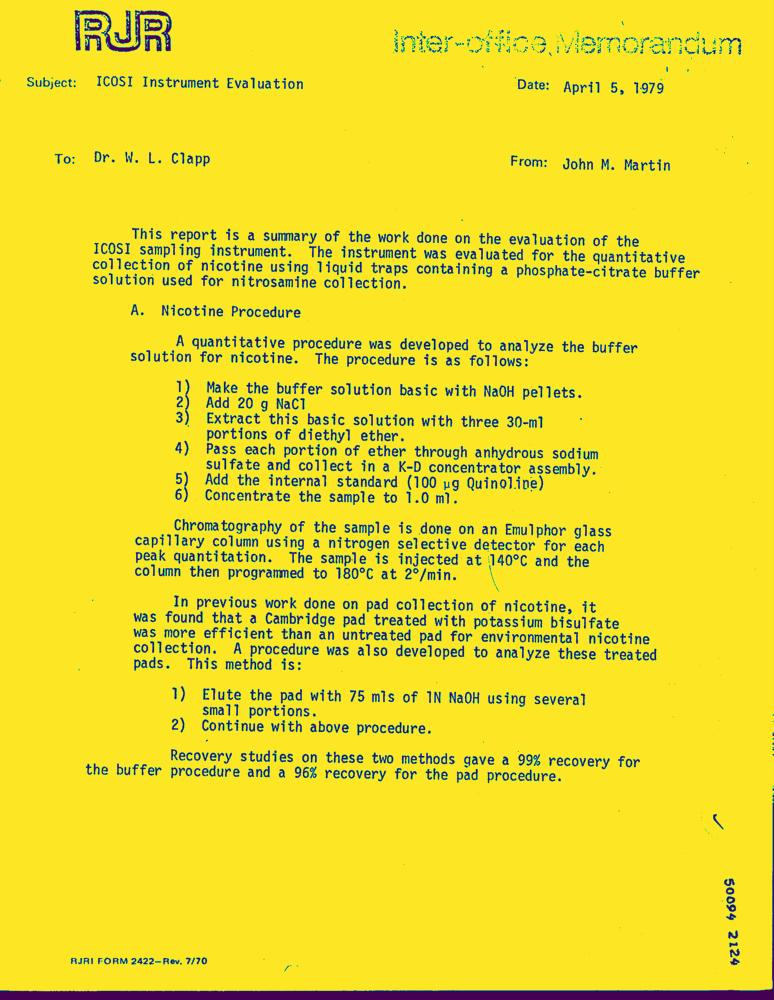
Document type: Letter-Doc